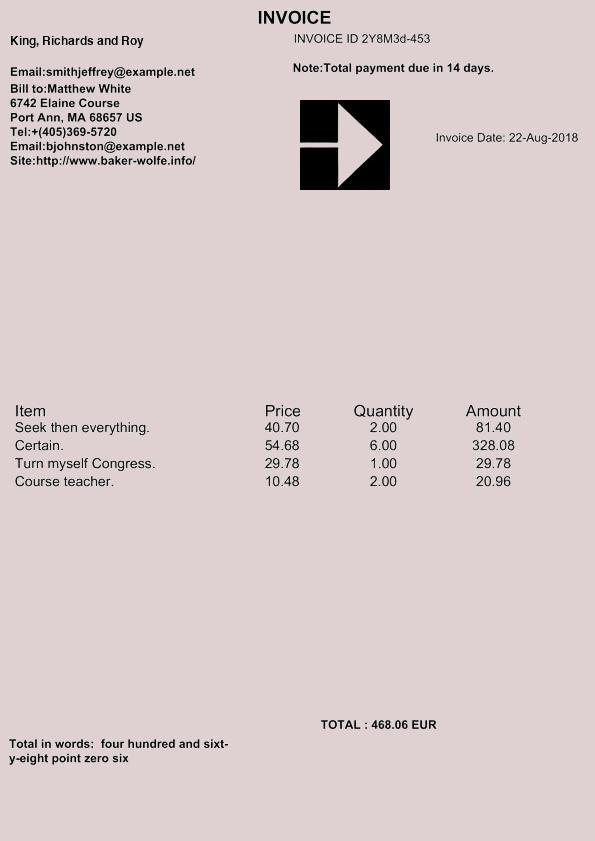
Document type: Invoice